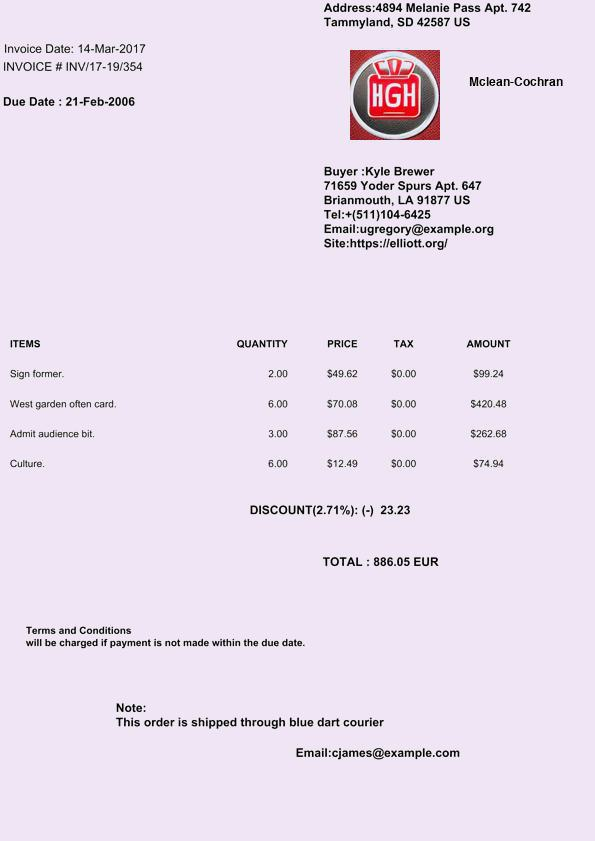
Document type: Invoice